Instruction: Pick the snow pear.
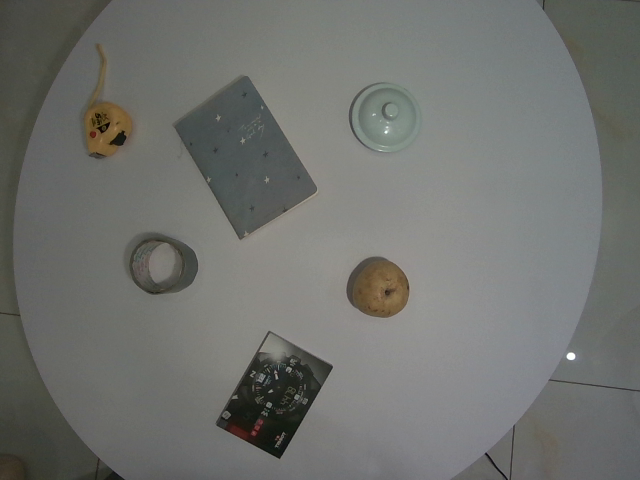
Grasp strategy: vertical